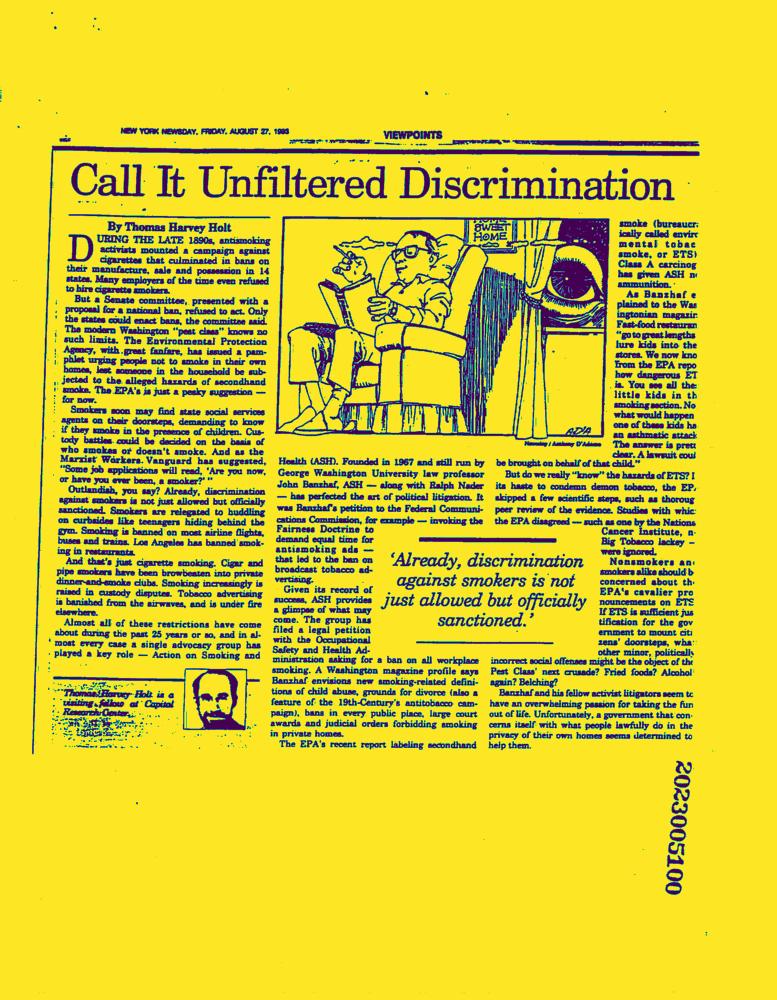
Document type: News-Article